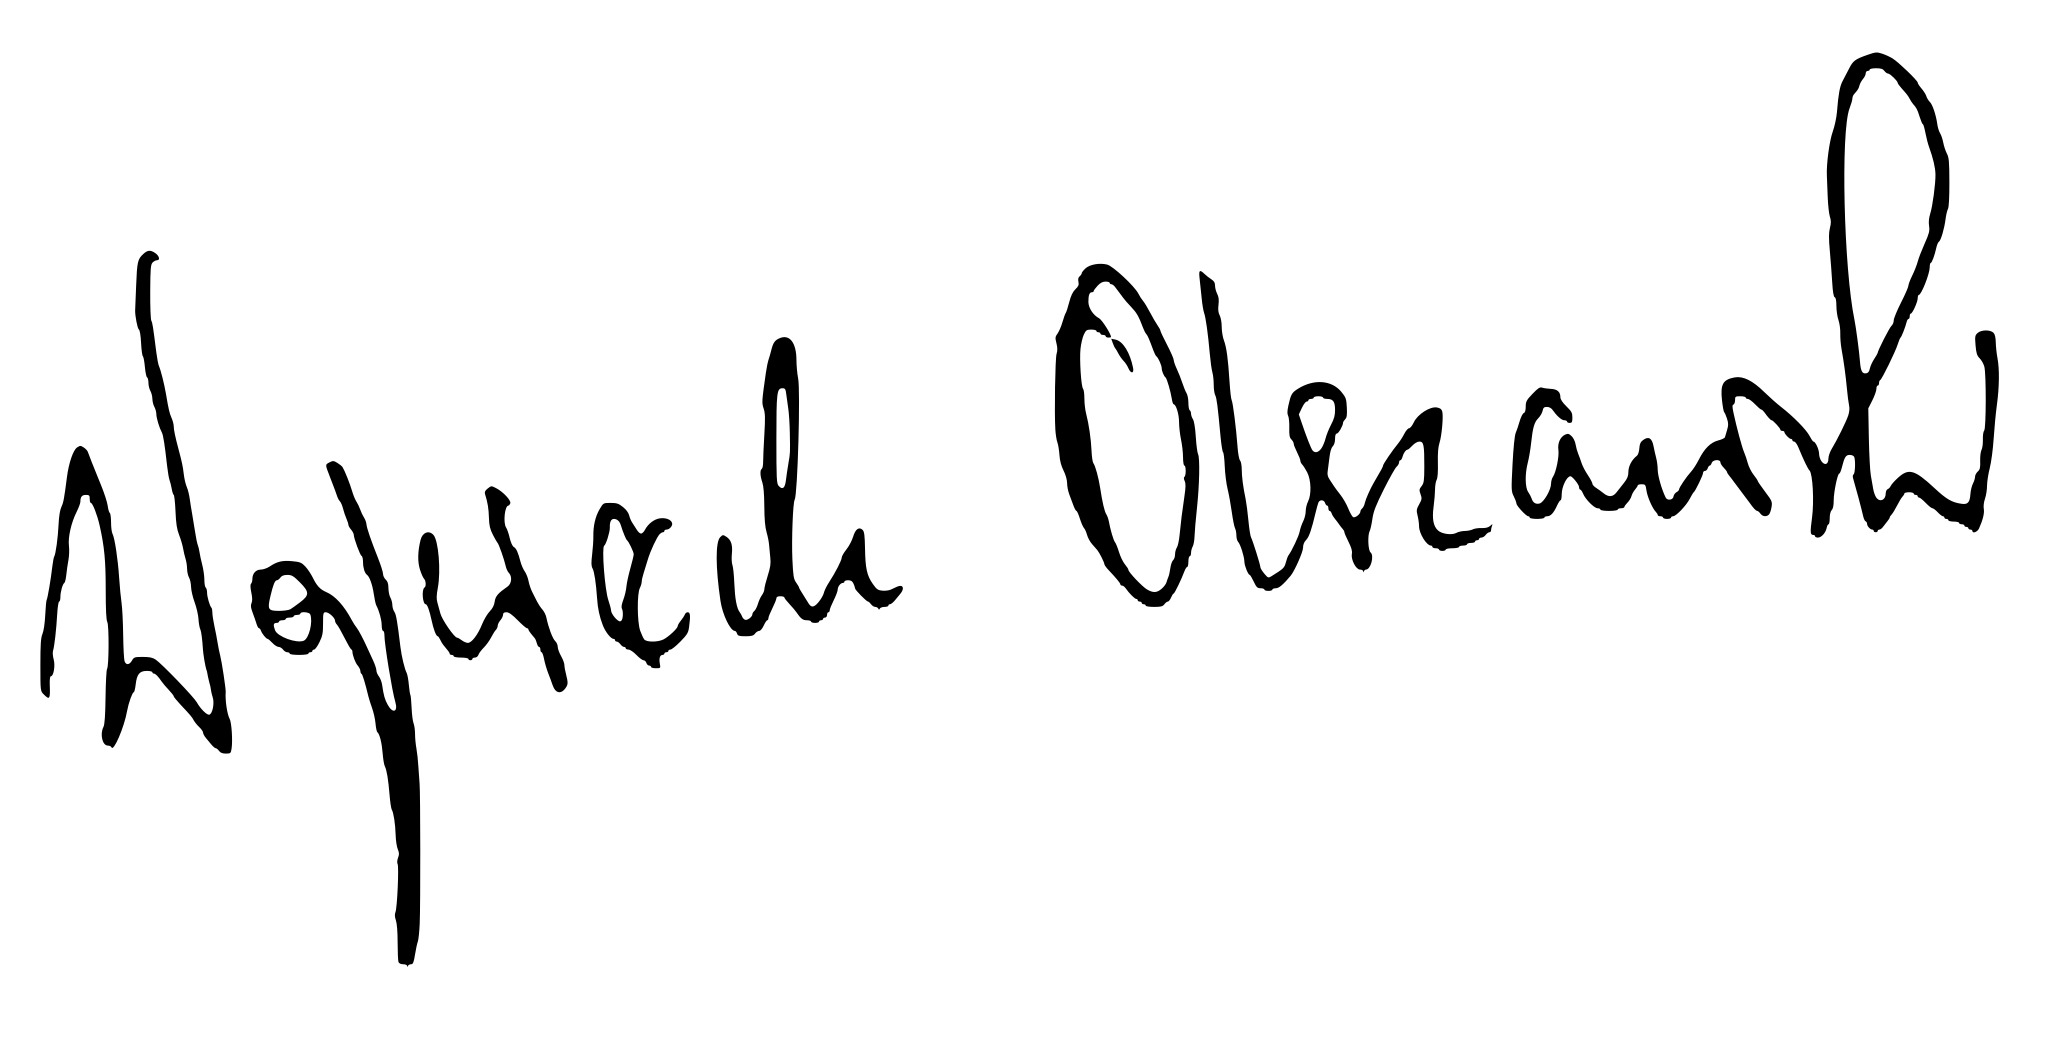
Signature of: wojciech olszański